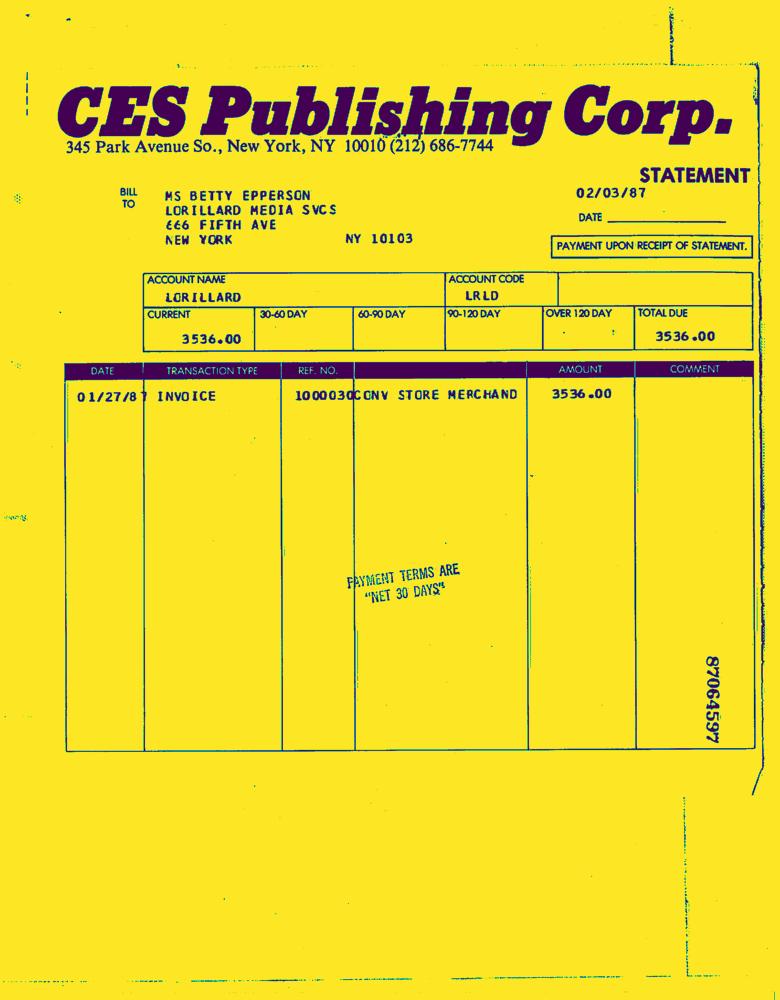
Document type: Invoice-Doc